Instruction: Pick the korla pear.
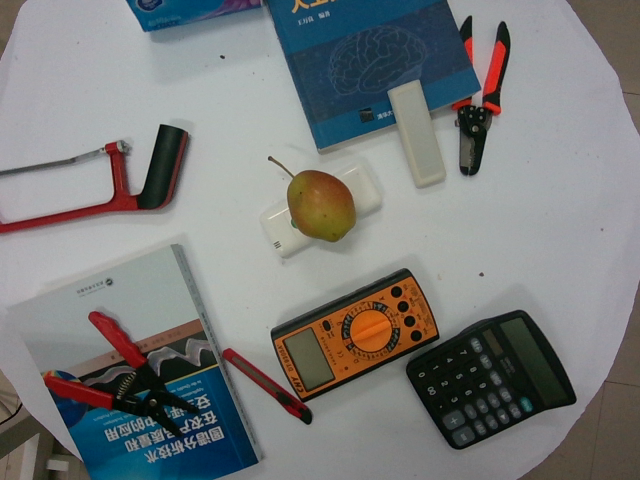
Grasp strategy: vertical